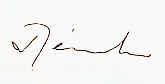
Signature of: javier pérez de cuéllar